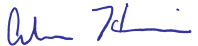
Signature of: andrew hevesi